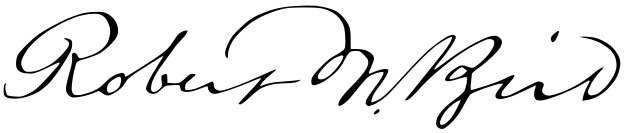
Signature of: robert montgomery bird